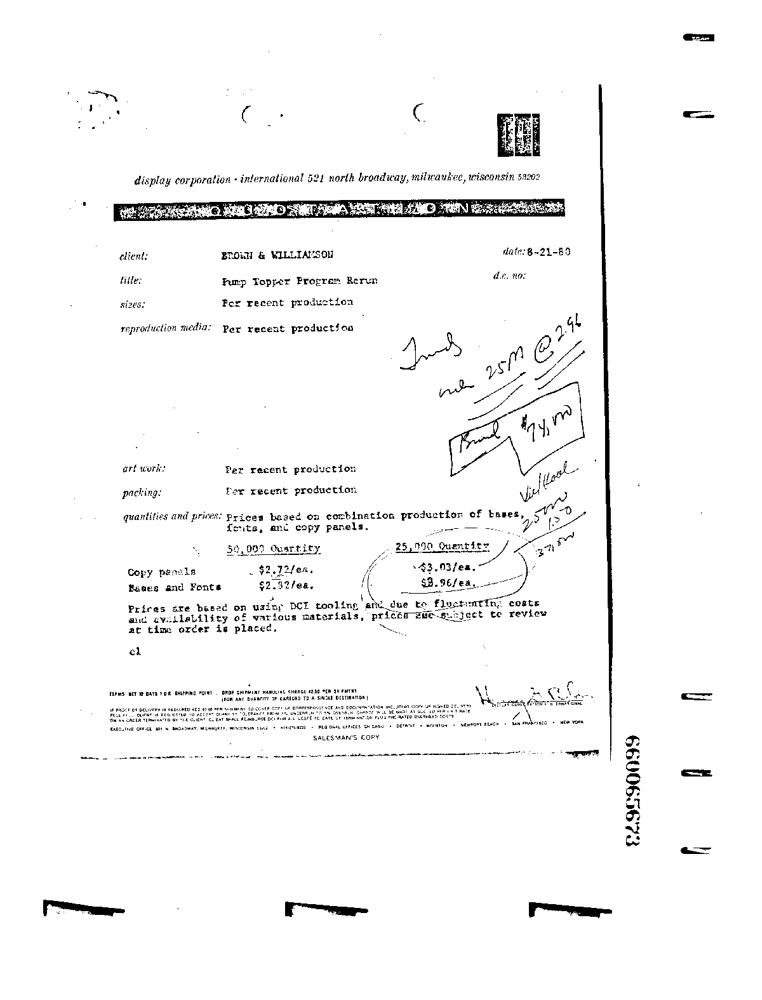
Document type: Invoice